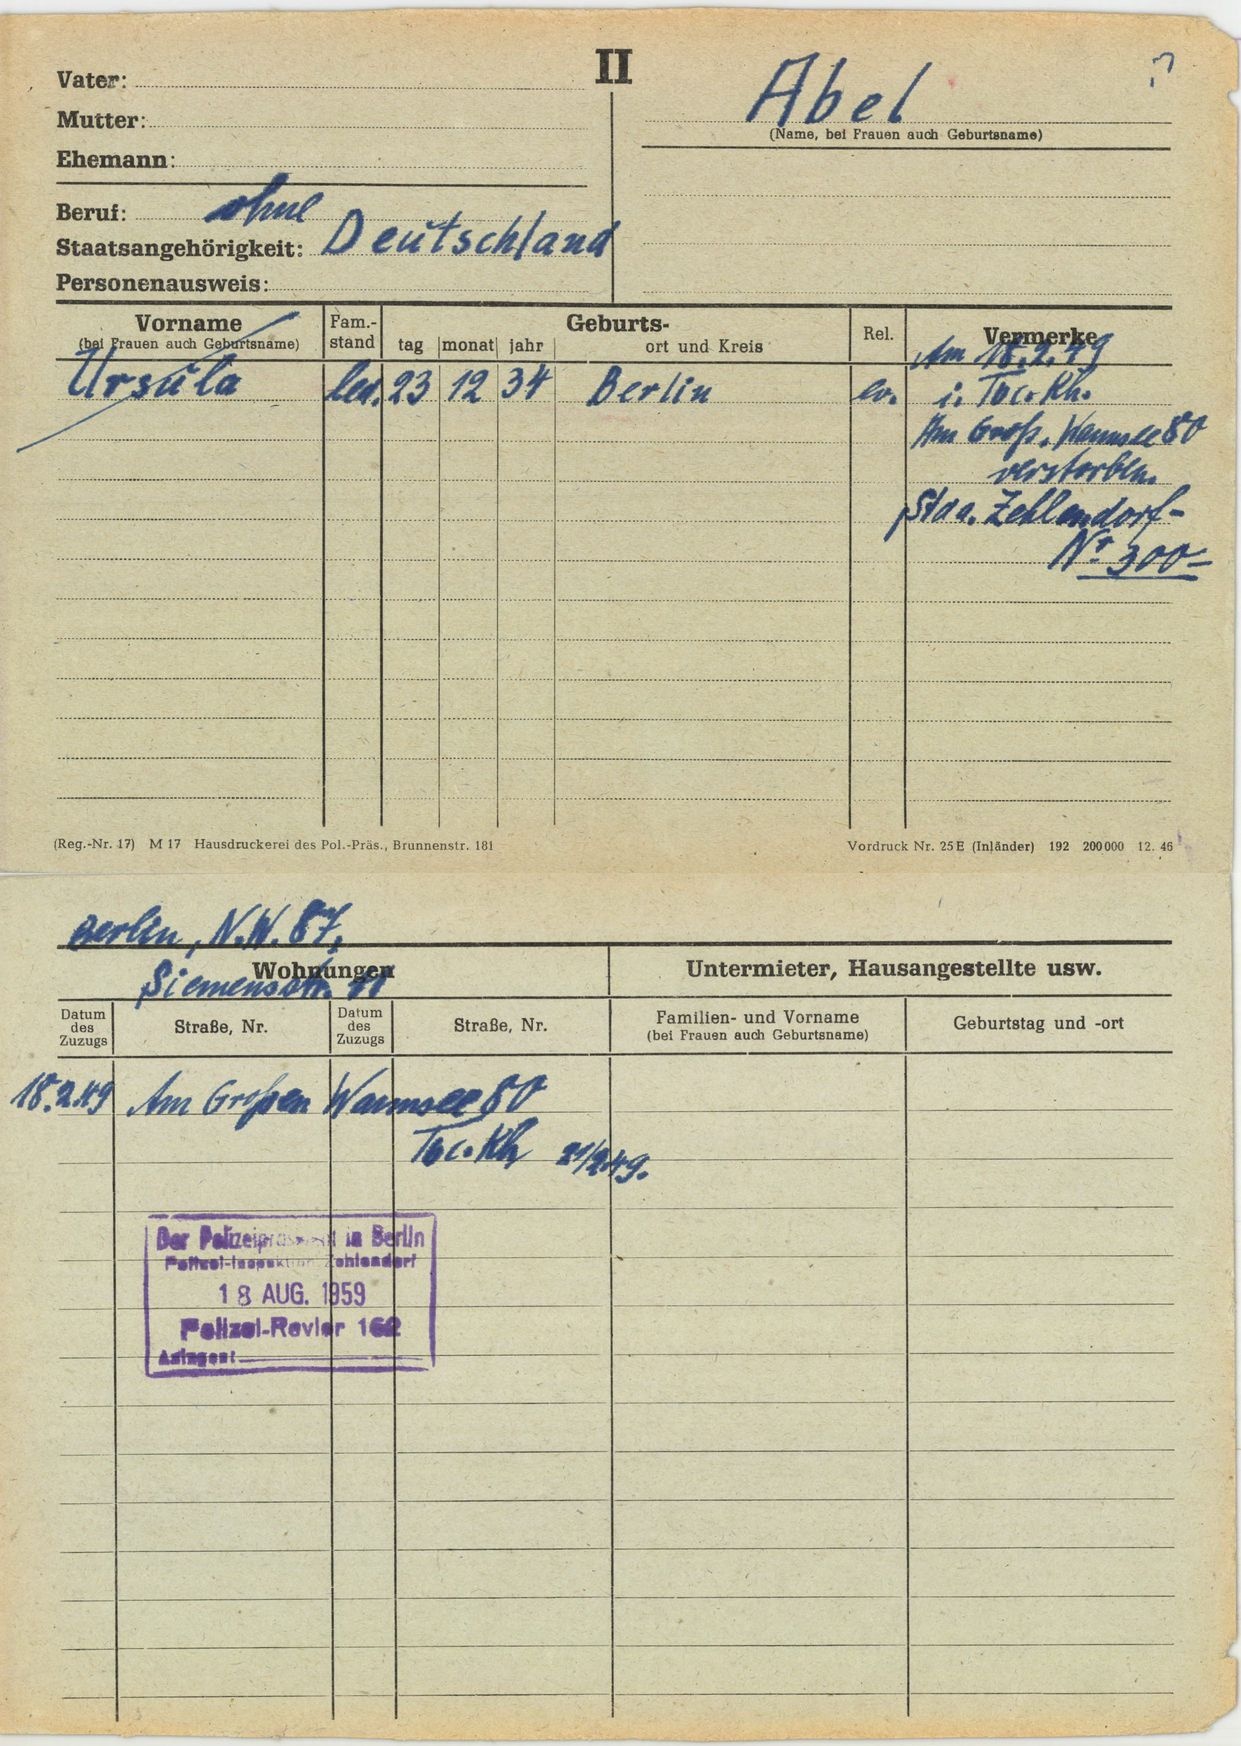
Abel